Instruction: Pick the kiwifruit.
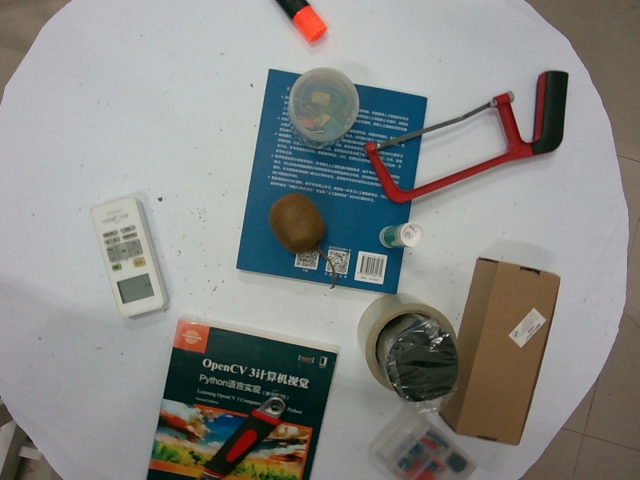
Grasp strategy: vertical